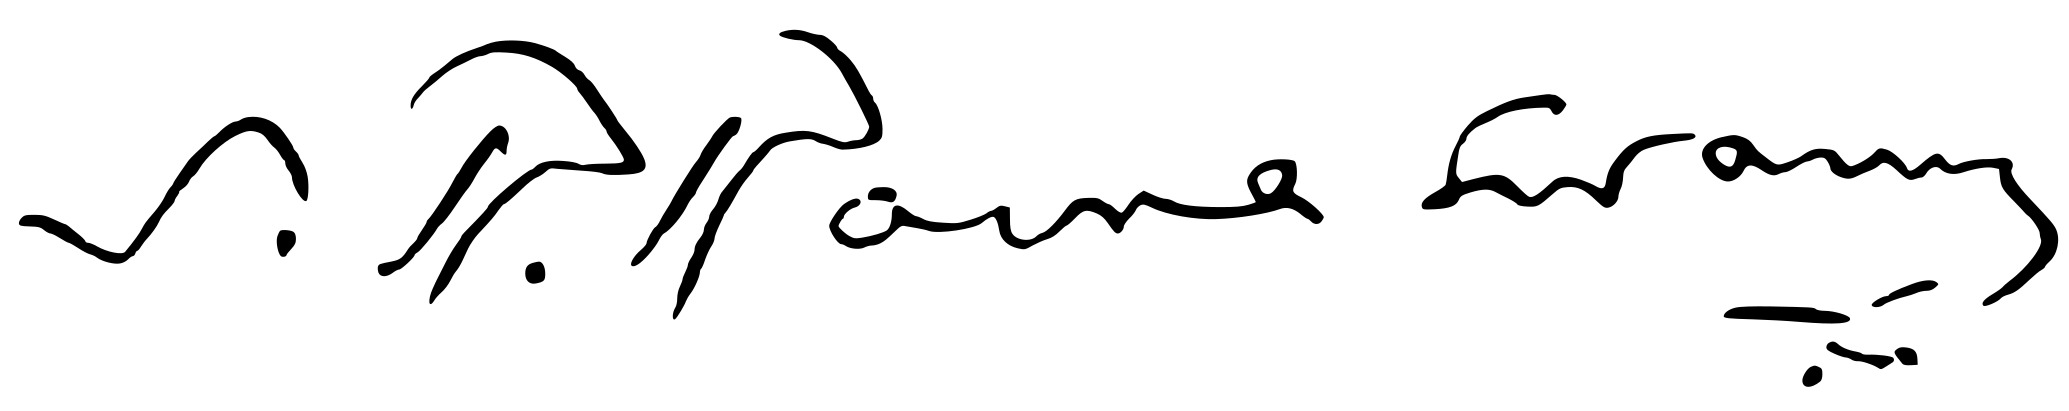
Signature of: s r ramaswamy